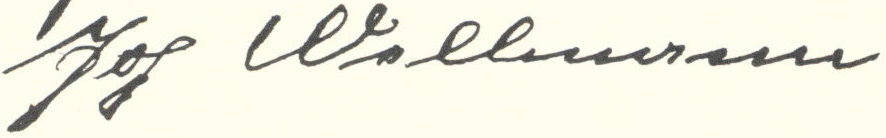
Signature of: johann wellmann